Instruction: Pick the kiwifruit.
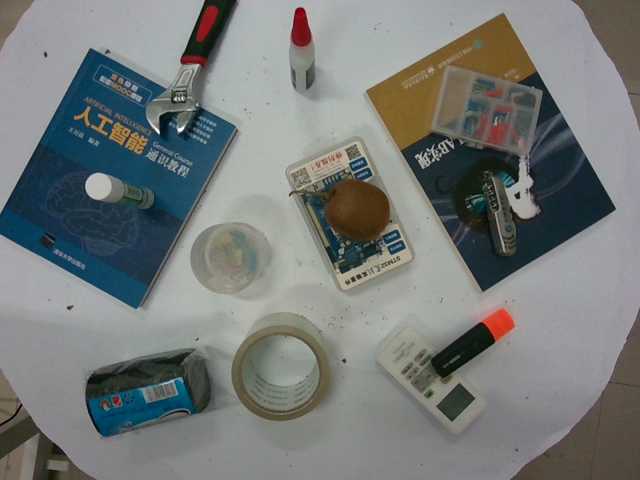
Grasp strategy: vertical